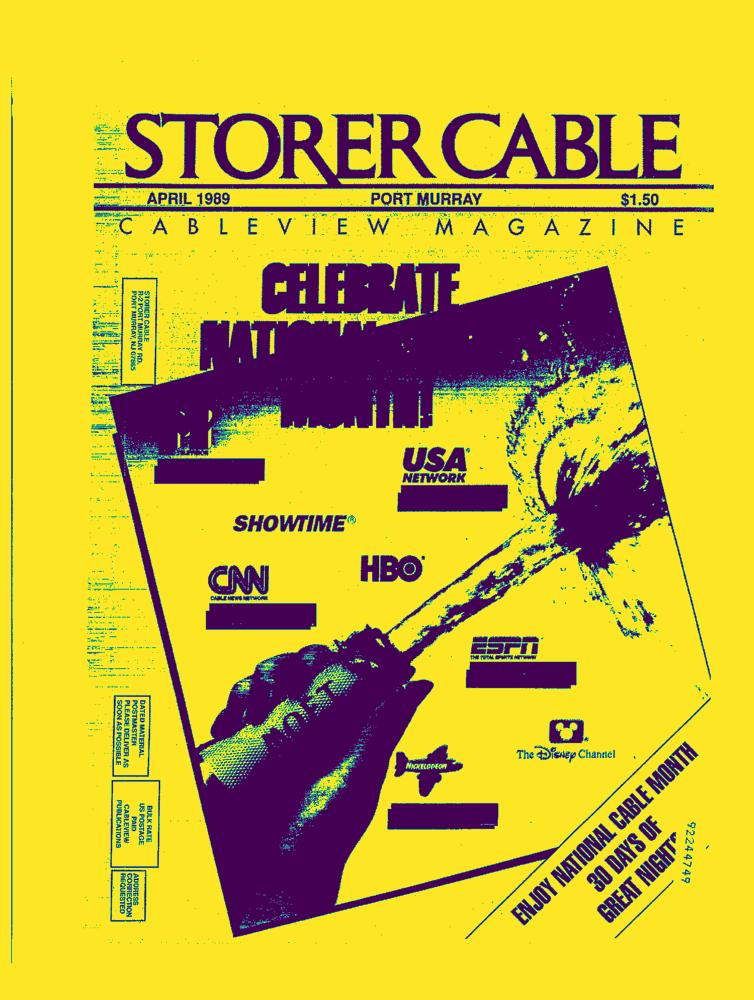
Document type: AD